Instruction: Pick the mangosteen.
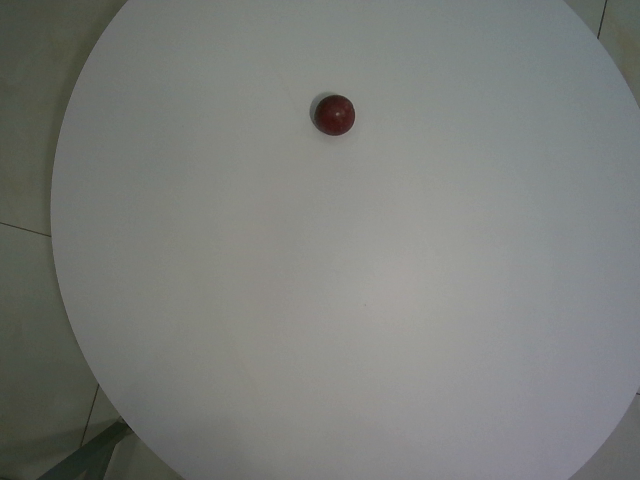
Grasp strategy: vertical